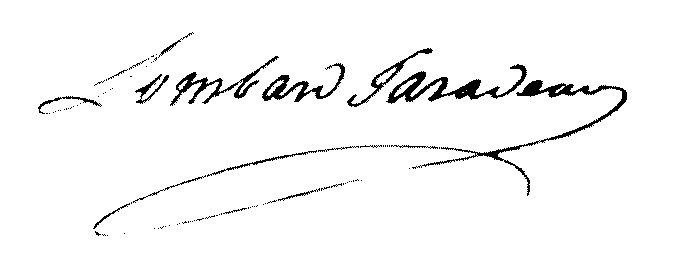
Signature of: jacques athanase de lombard taradeau